Question: What could the diagnosis suggest?
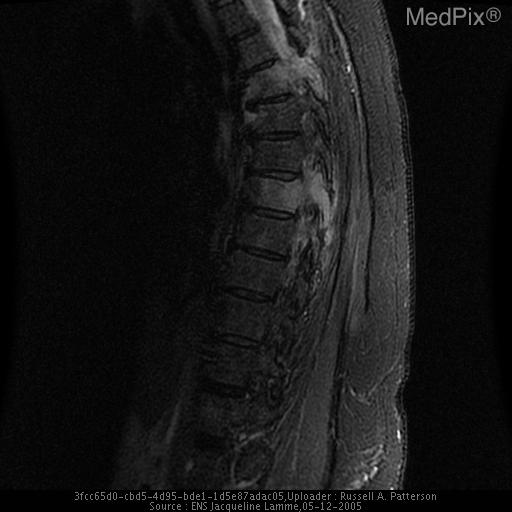
Answer: The possible diagnosis includes Inflammatory Breast Cancer Metastatic -Stage IV
Inflammatory Breast Cancer, locally advanced-Stage III
Acute Mastitis and/or cellulitis
Diffuse inflammation by lymphoma
Advanced non-inflammatory breast cancer.